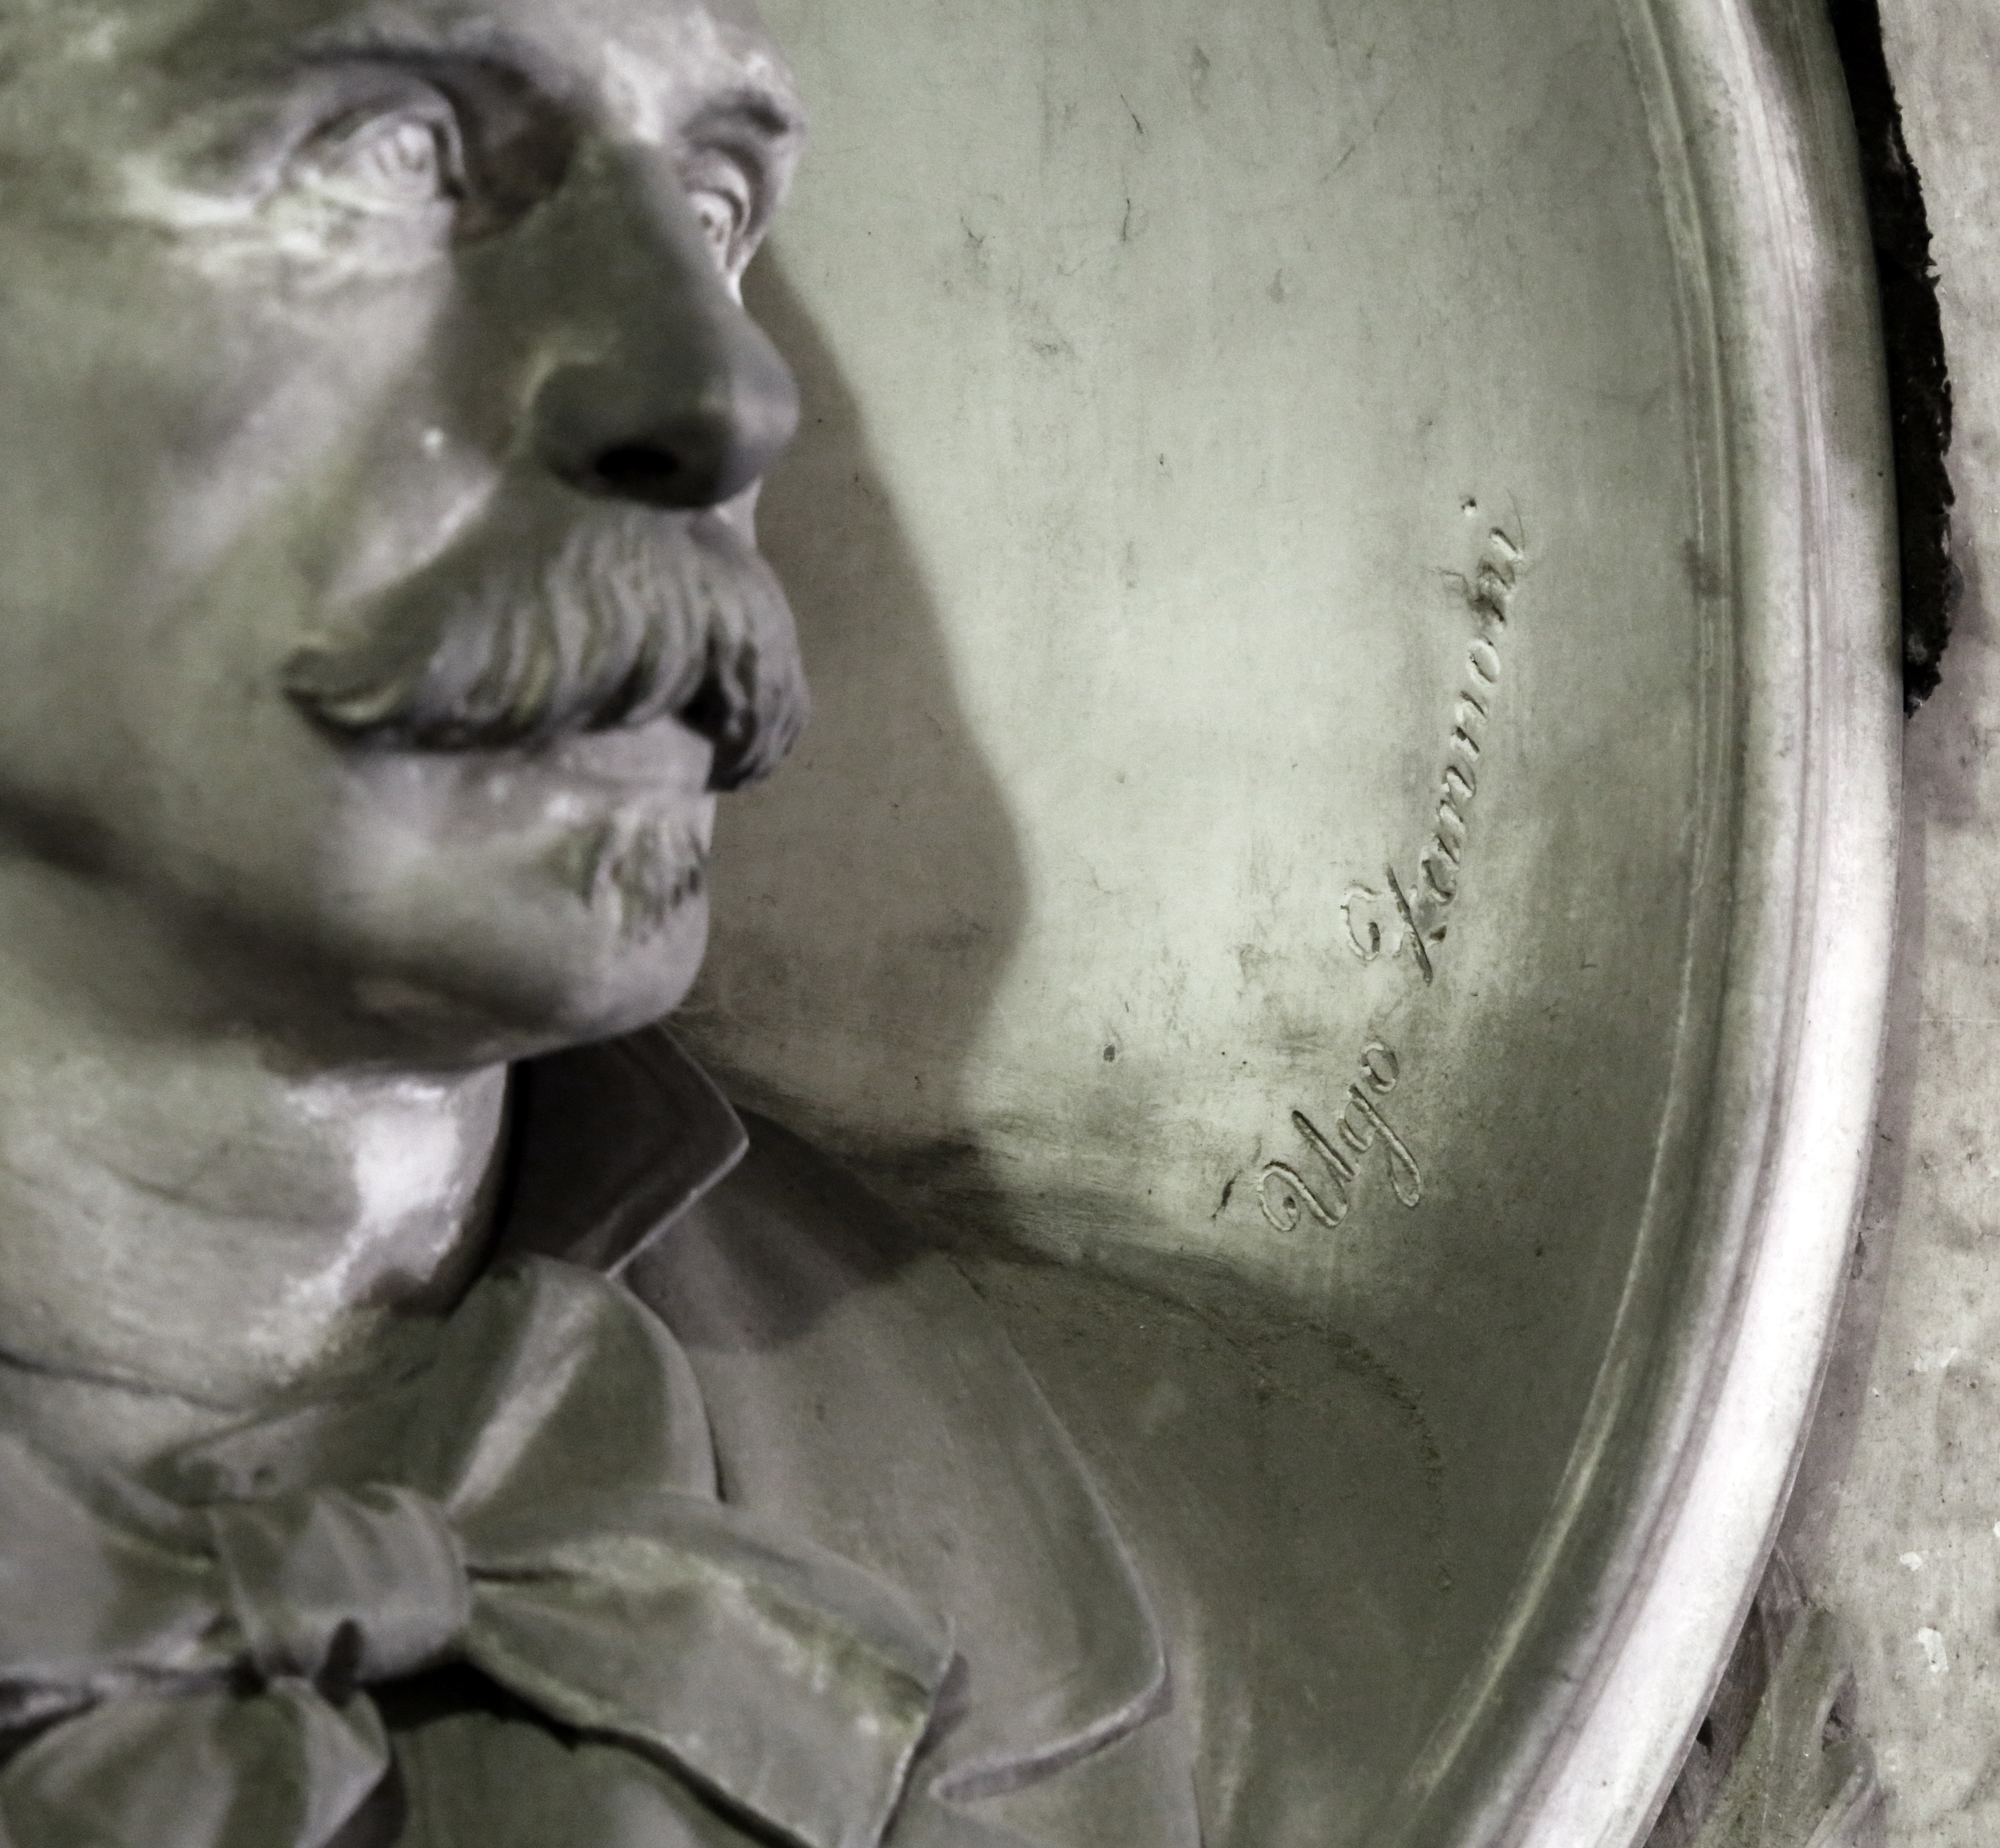
Signature of: ugo zannoni